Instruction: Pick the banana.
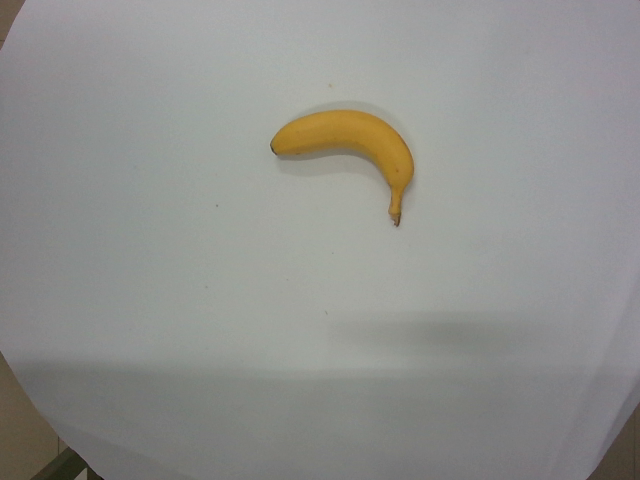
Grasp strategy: vertical